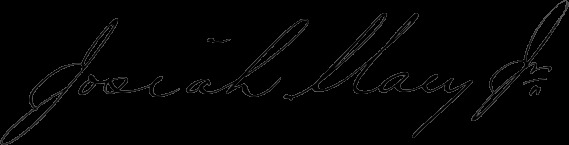
Signature of: josiah macy jr